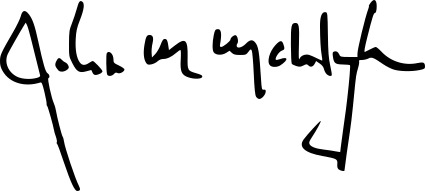
Signature of: john m mchugh